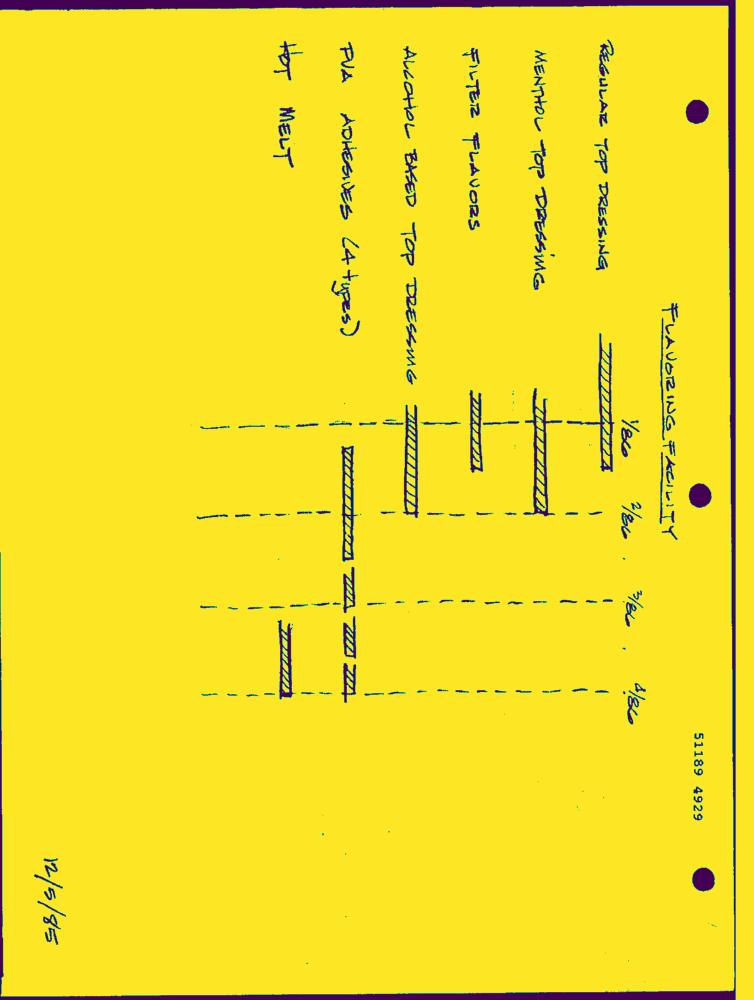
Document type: Hand-Written